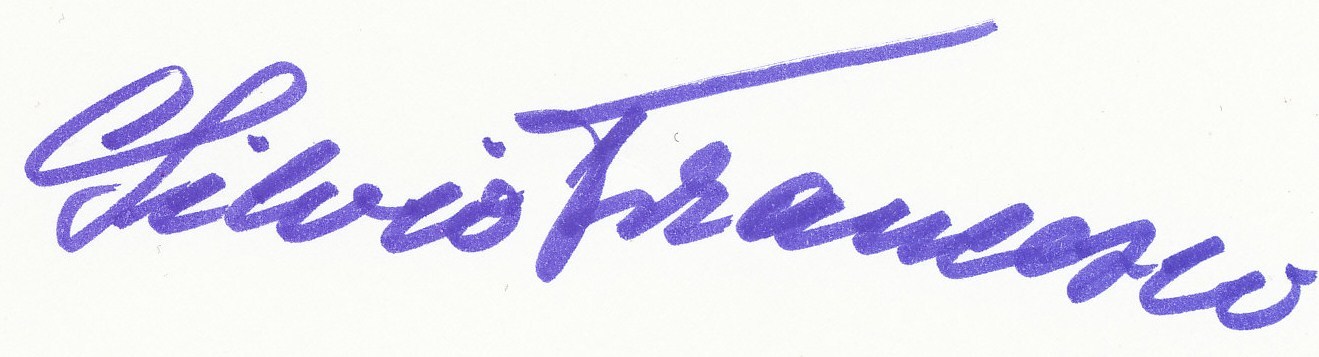
Signature of: silvio francesco